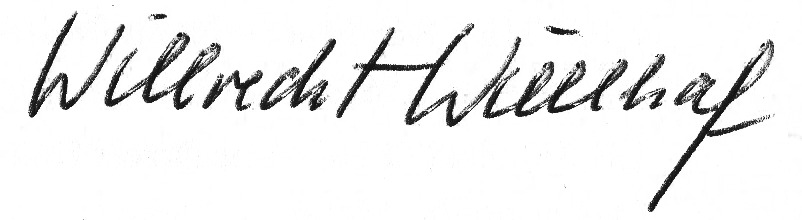
Signature of: willrecht wöllhaf 0